Question: What is the main concern?
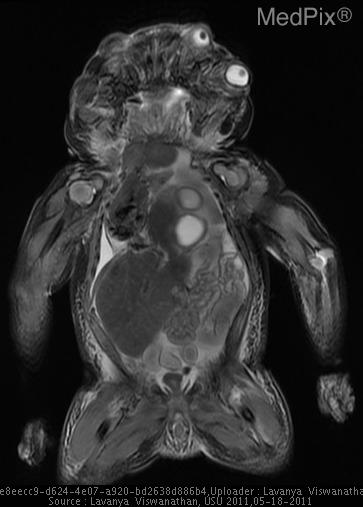
Answer: The findings suggest •  Duplication of facial structures (eyes, teeth)
•  Cleft with partial duplication of vertebrae (L1)
•  Absence of spinal cord and brain
•  Enlarged liver, distorting abdominal and thoracic structures
•  Congenital diaphragmatic hernia (lack of normal lung tissue found on autopsy). Duplication of facial structures (eyes, teeth).
Cleft with partial duplication of vertebrae („?L1).
Absence of spinal cord and brain.
Enlarged liver, distorting abdominal and thoracic structures.
Congenital diaphragmatic hernia (lack of normal lung tissue found on autopsy). The patient might have a history of Young primigravida (G1P0) with uncomplicated pregnancy.  Previous US (not known when) reported as “no abnormalities”.  Returns to clinic, and now US fails to show heartbeat..